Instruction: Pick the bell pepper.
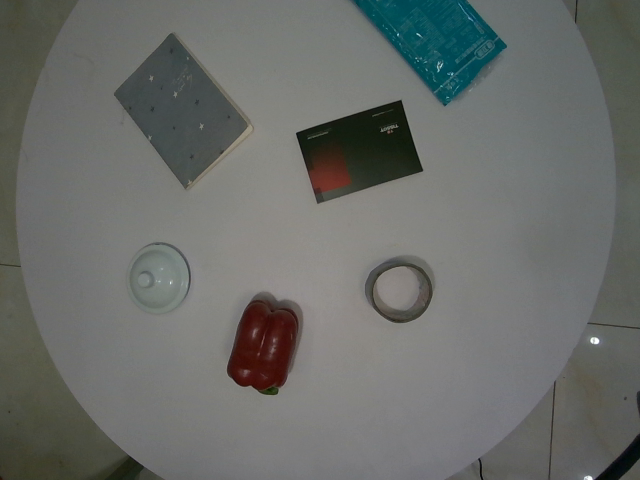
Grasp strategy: vertical